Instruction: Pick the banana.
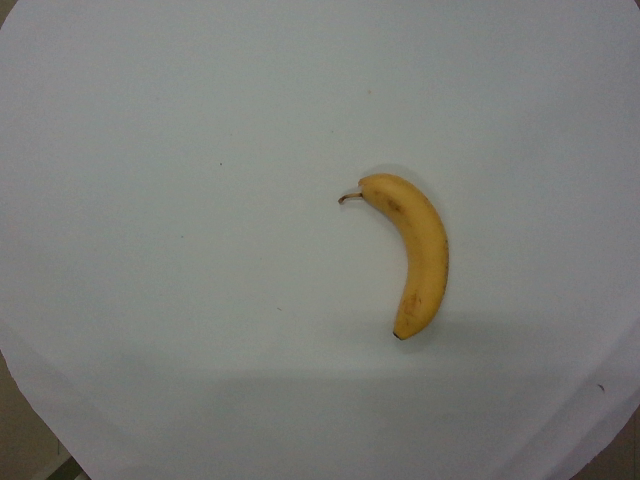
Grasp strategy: vertical